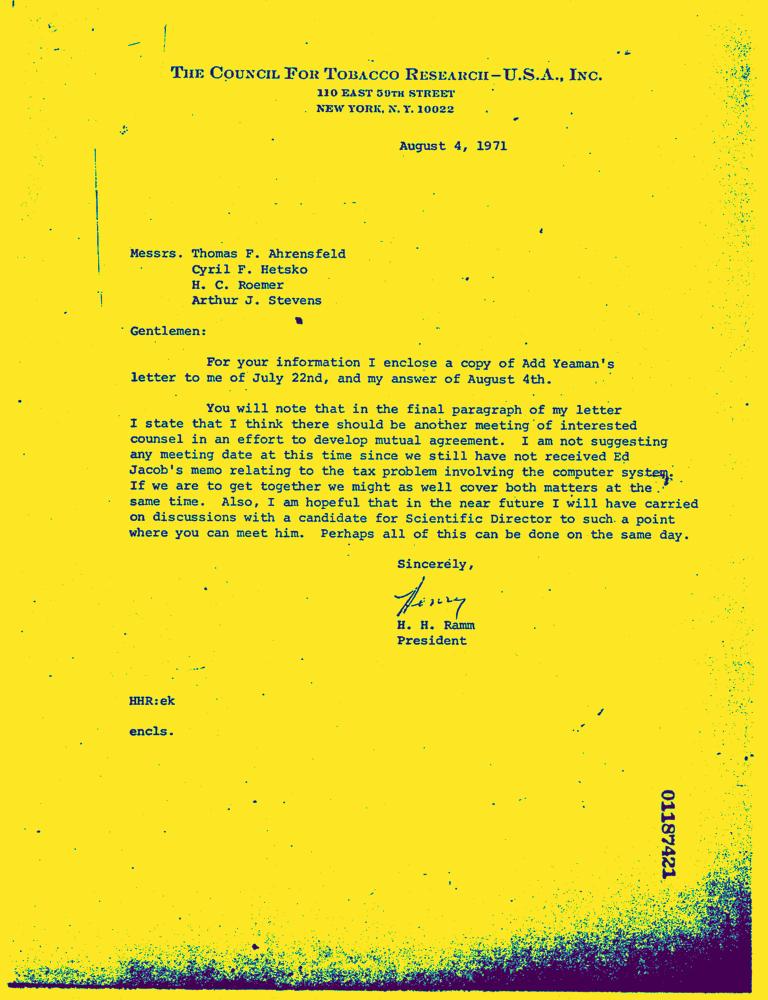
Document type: Letter-Doc